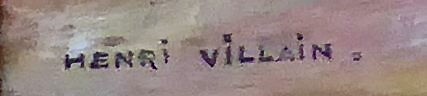
Signature of: henri villain